Question: What tax district, tax-rate area, or tax area code is specified in the document?
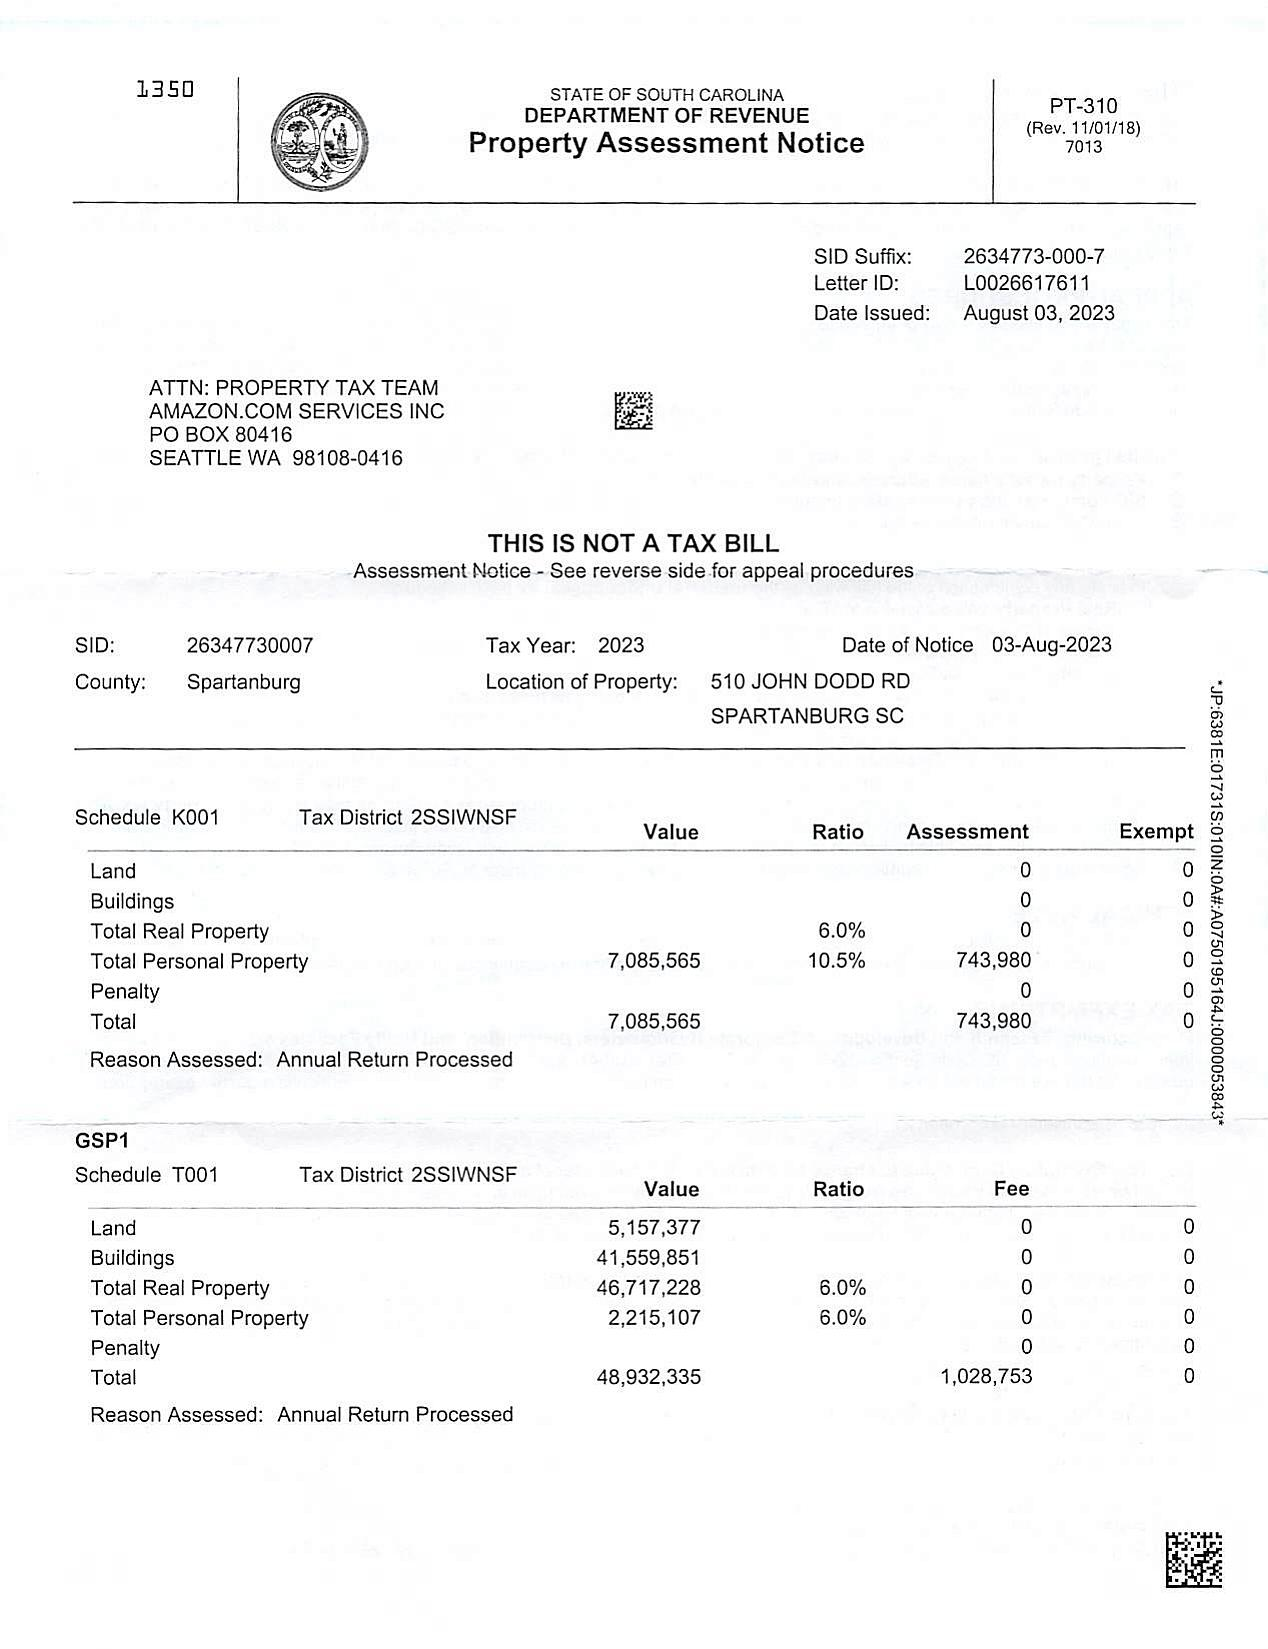
Answer: "2SSIWNSF"